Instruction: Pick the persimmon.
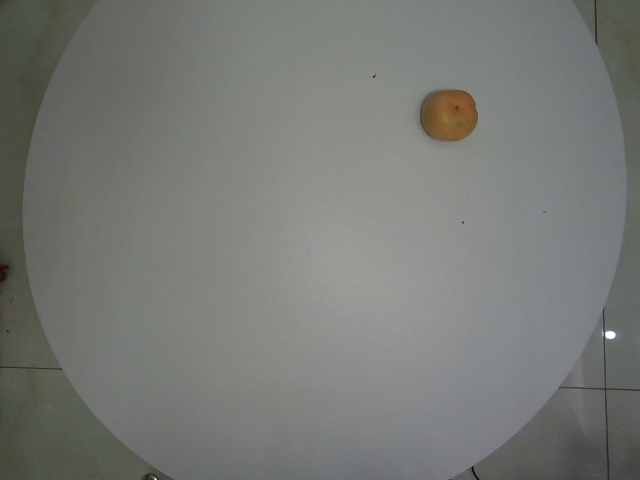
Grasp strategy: vertical